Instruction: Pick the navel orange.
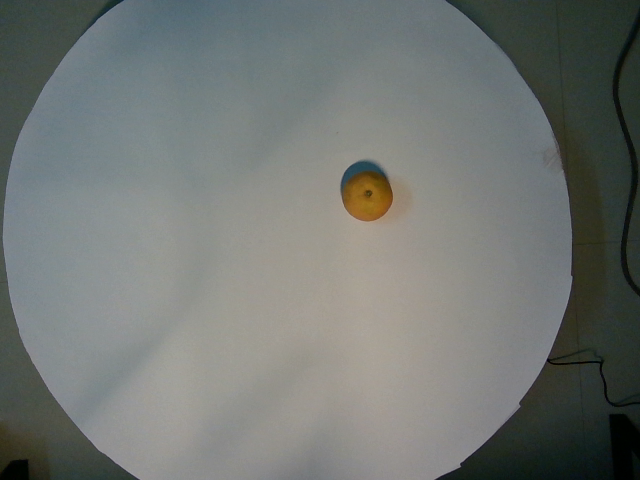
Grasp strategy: vertical